Question: What is the filing due date as per the document?
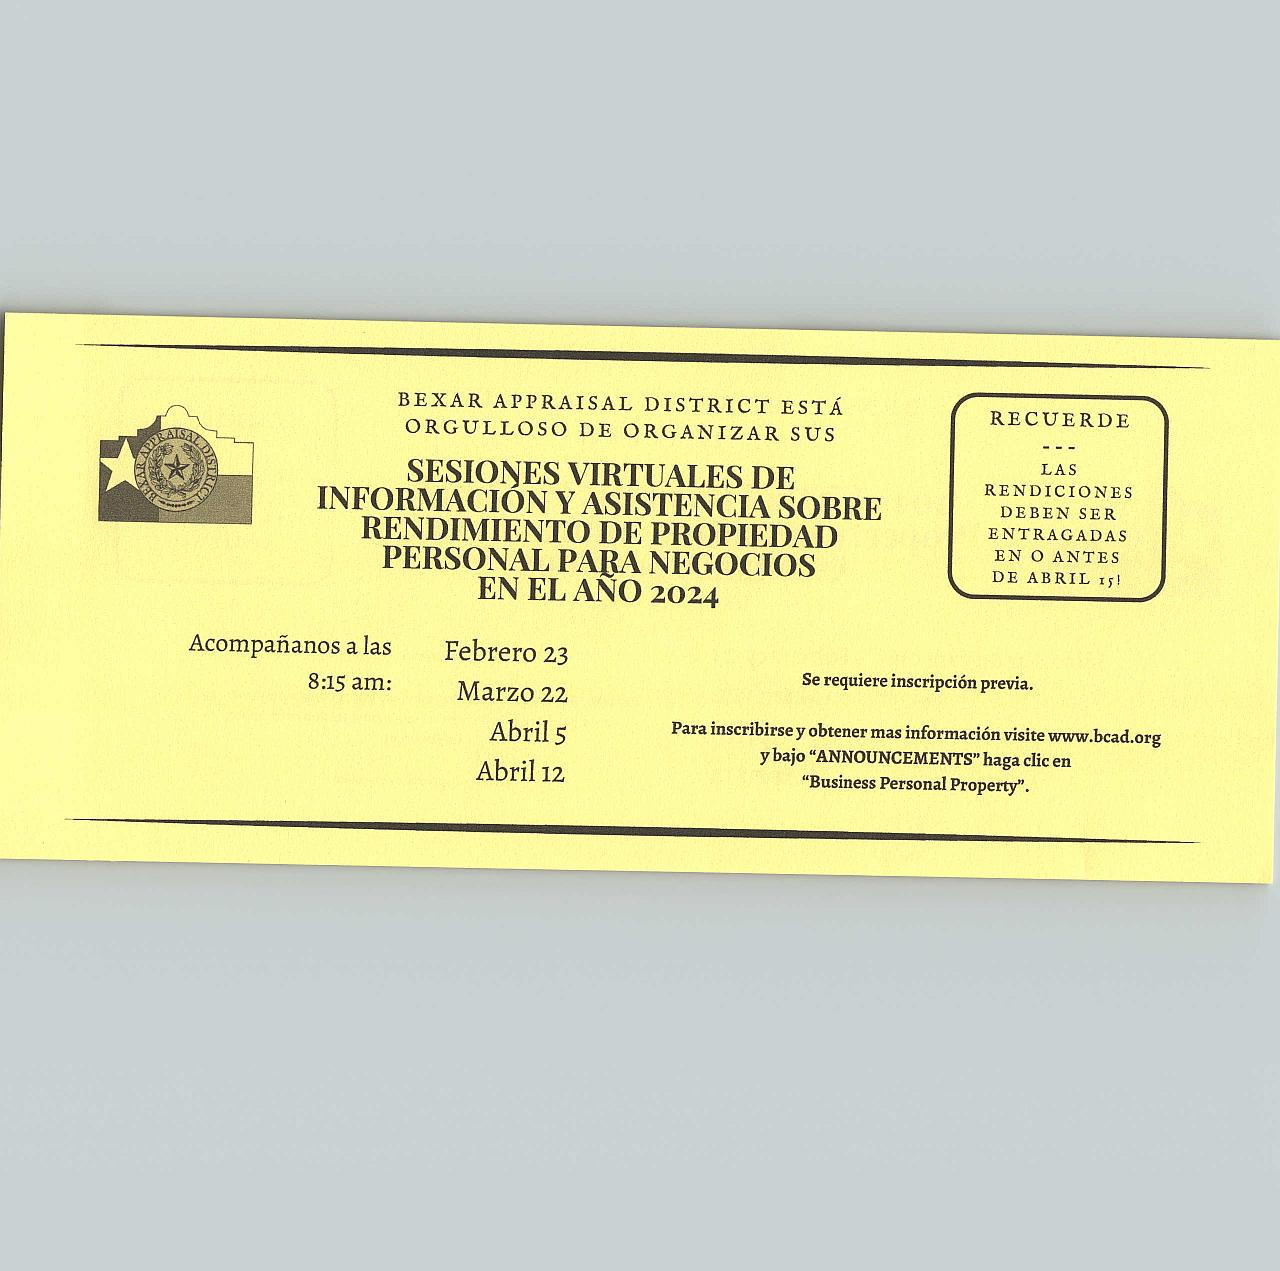
Answer: "1-Apr"